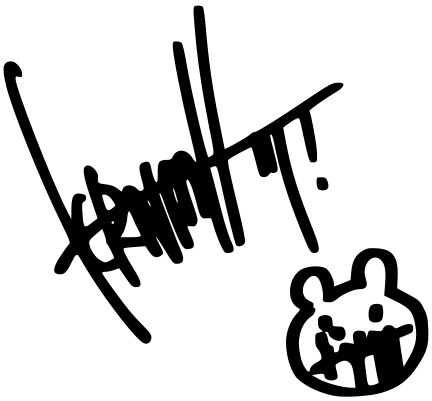
Signature of: maho kurone